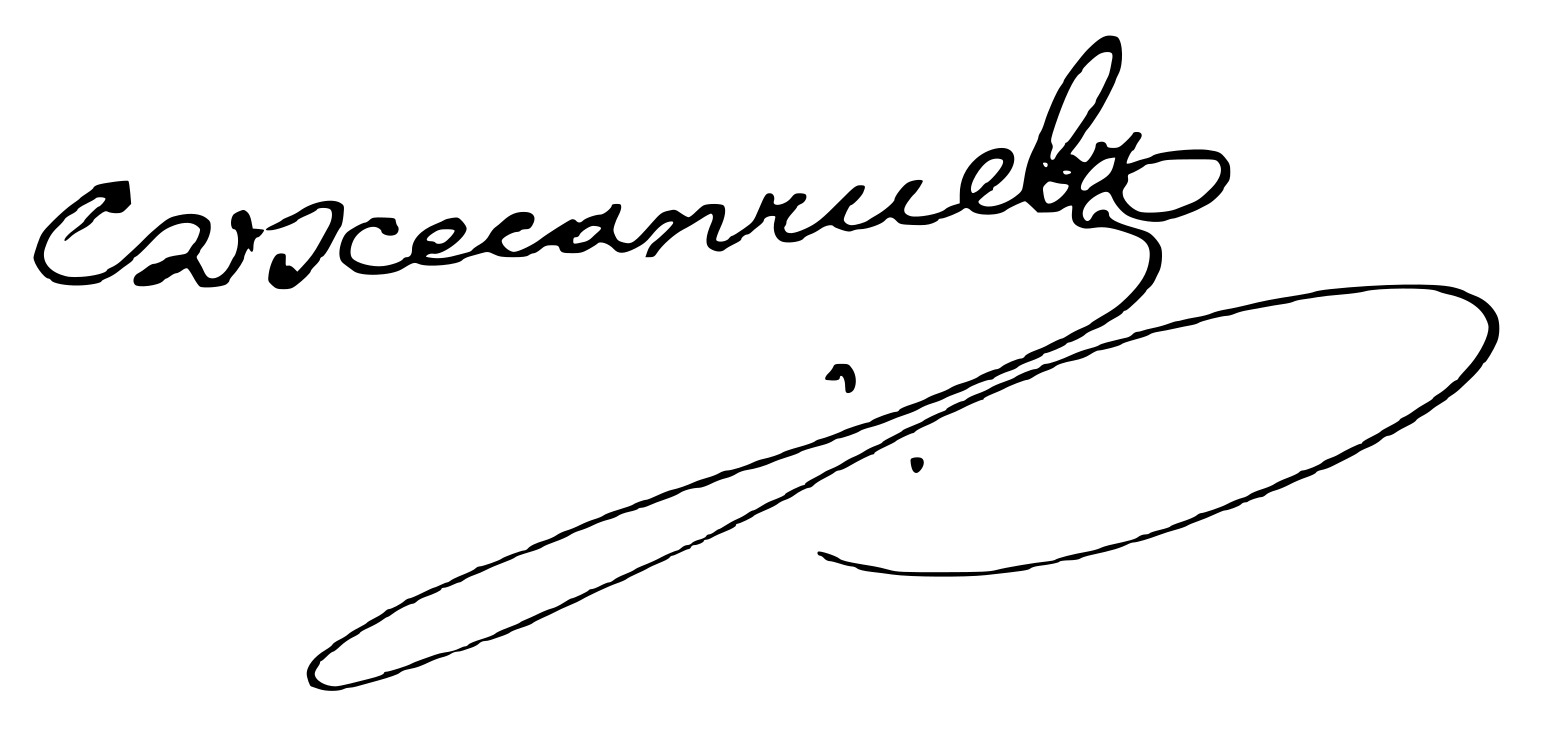
Signature of: spiridon velev